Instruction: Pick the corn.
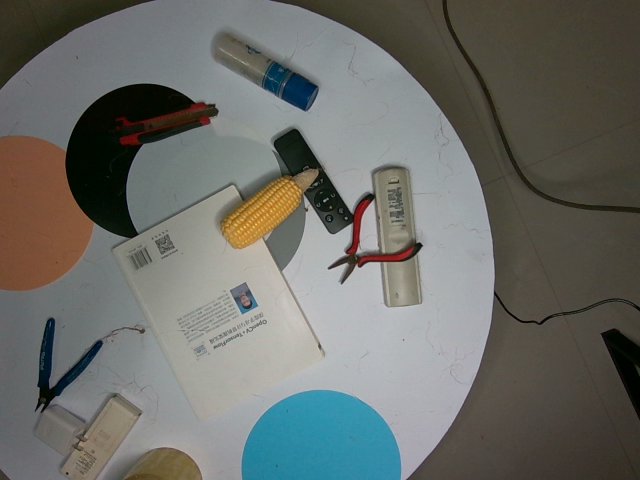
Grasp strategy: vertical